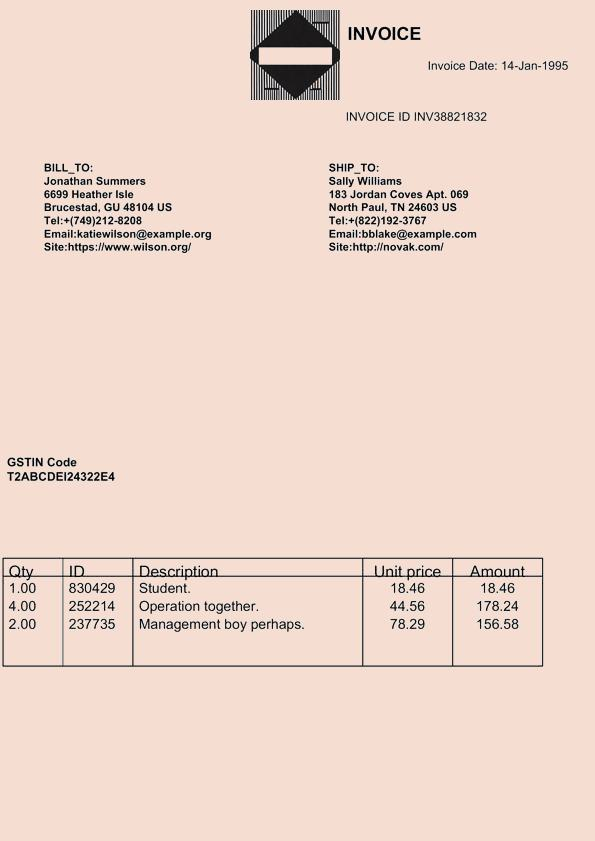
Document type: Invoice